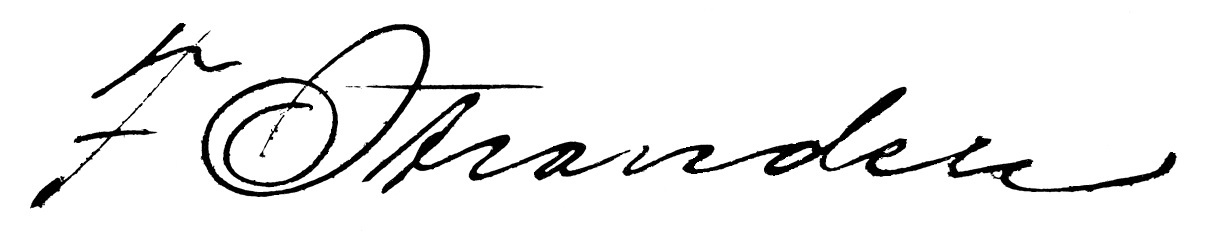
Signature of: frithiof strandell